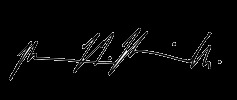
Signature of: marcus riccelli